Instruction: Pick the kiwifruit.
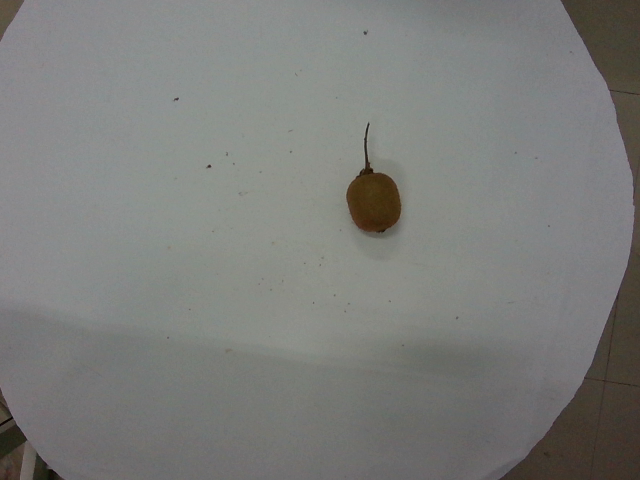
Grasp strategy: vertical